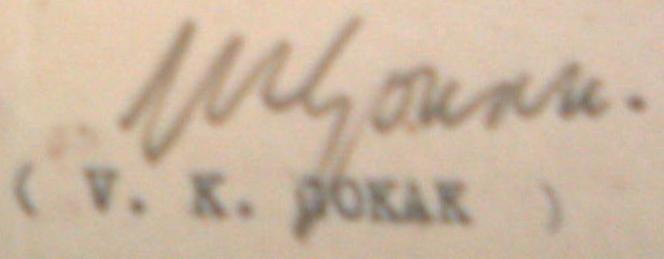
Signature of: v k gokak